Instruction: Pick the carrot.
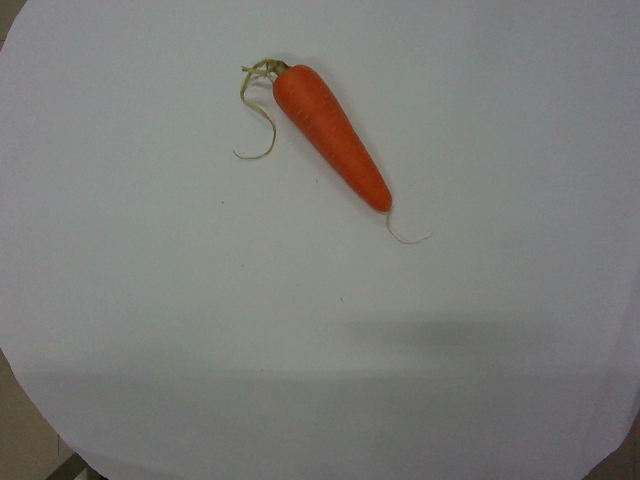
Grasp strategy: vertical